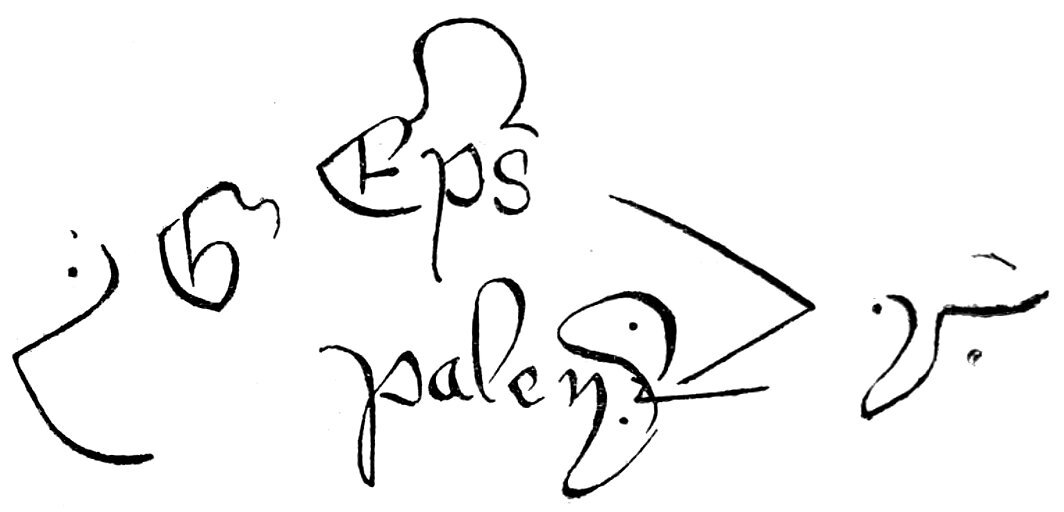
Signature of: gutierre álvarez de toledo